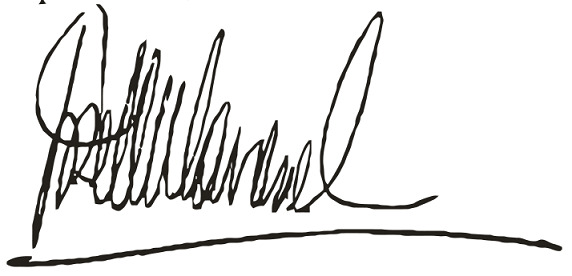
Signature of: josé maría navasal